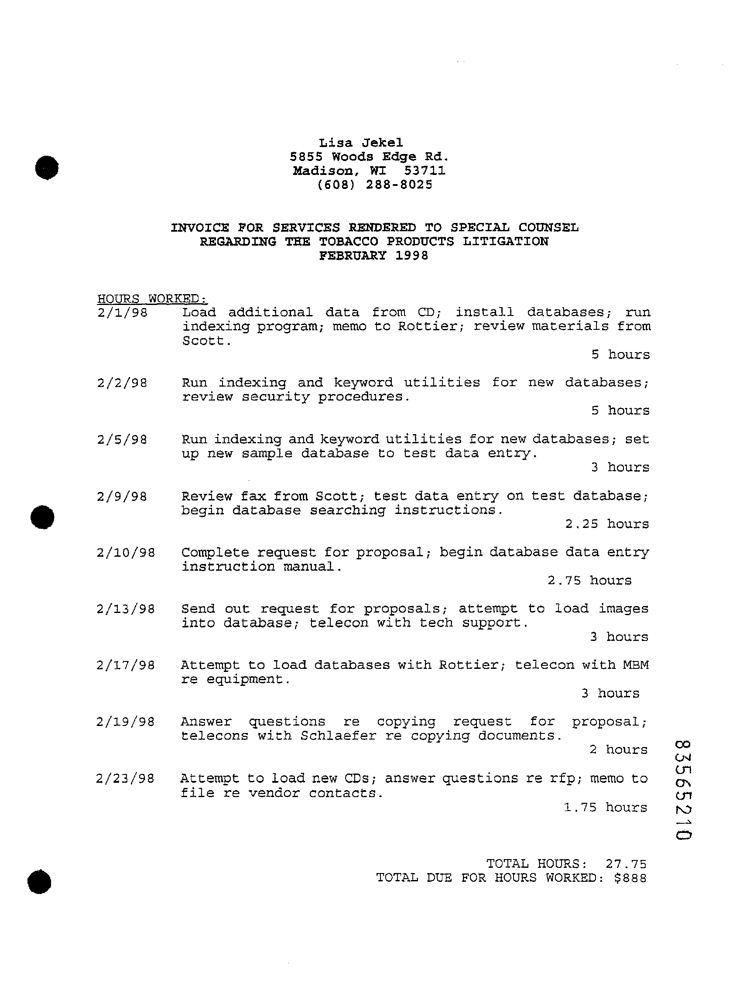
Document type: Invoice